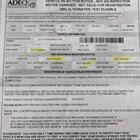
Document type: Invoice